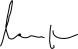
Signature of: dario franceschini